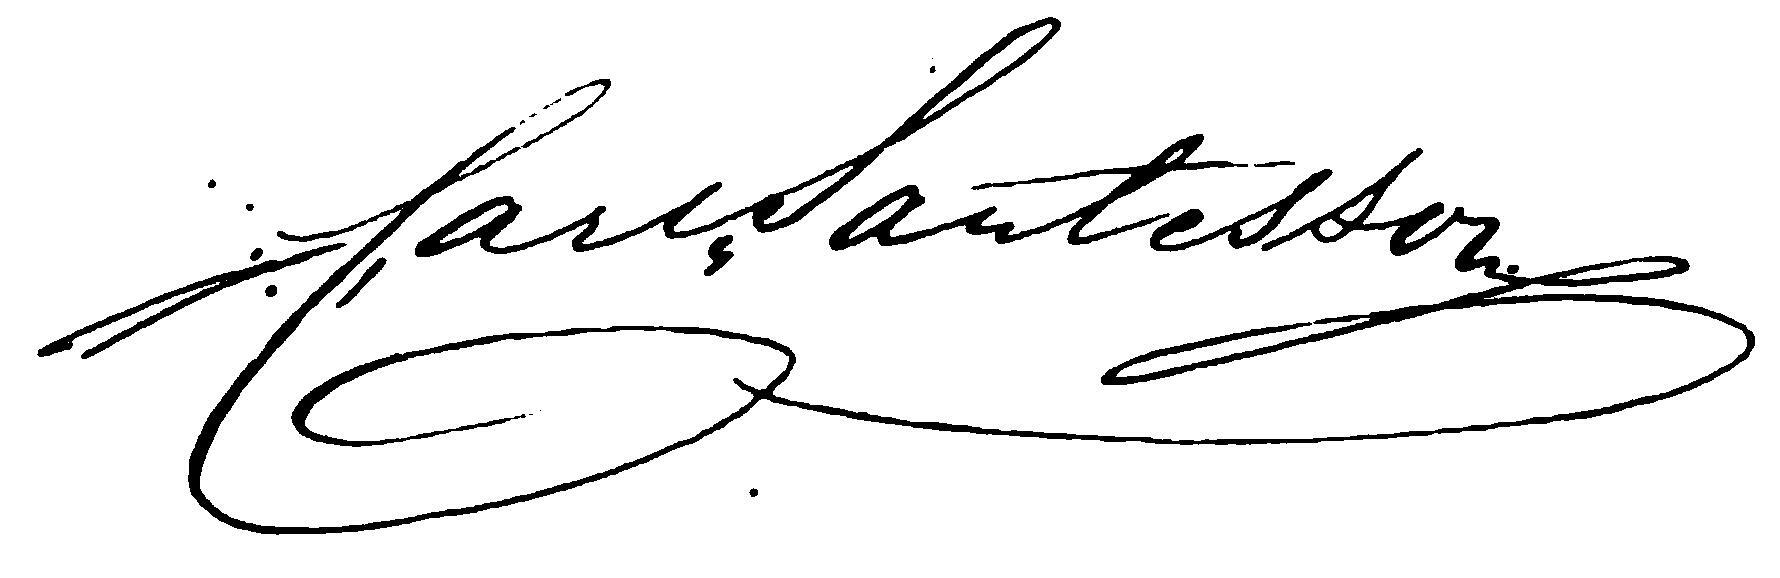
Signature of: carl gustaf santesson